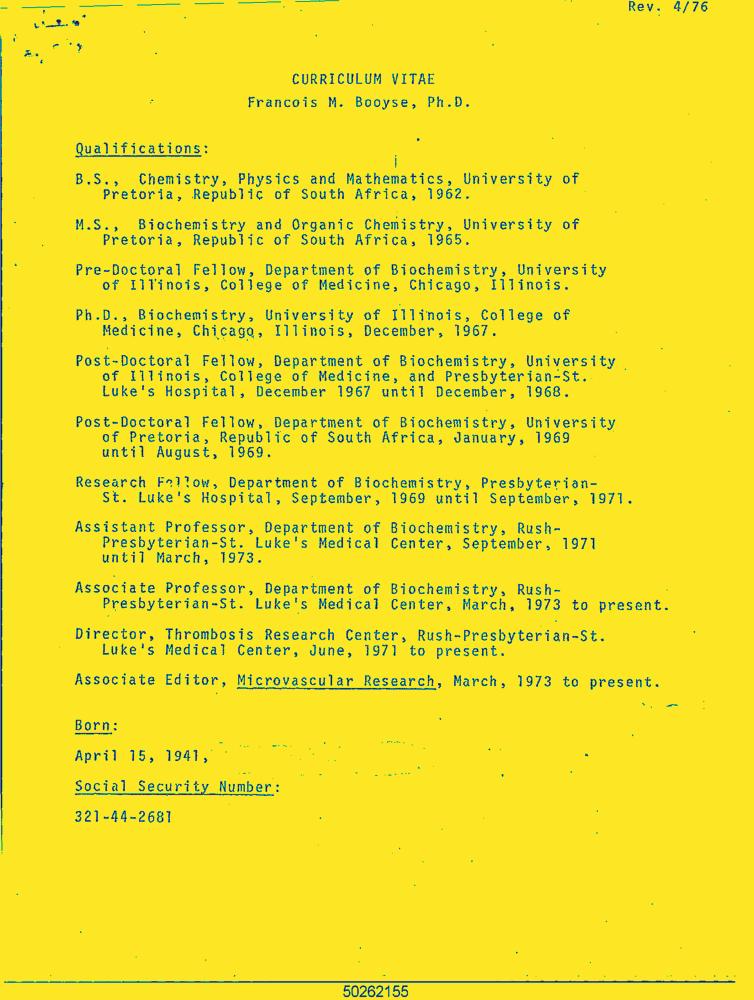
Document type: Resume-Doc